Question: Talk about the condition:
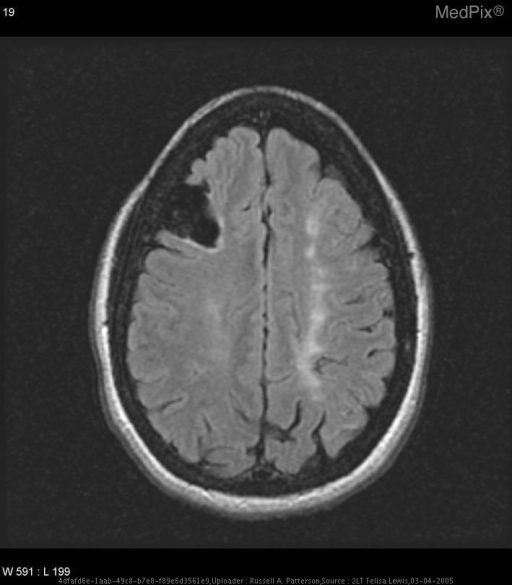
Answer: The disease is discussed as: Cerebral infarcts (strokes) are either ischemic or hemorrhagic in origin.  Ischemia is responsible for two-thirds of strokes, while hemorrhage causes about one-third.  CT or MRI provide a more definitive diagnosis than simply the history or clinical symptoms.

Ischemic strokes can be caused by thrombosis or embolism.  Thrombosis more commonly occludes larger cerebral arteries, such as the ICAs, MCA or basilar artery, or the venous system.  These are generally preceded by TIAs, which give warning of an impending stroke and its affected territory.  The symptoms generally progress over minutes to hours.  Embolism usually occurs when thrombi pass to distal cerebral arteries from larger vessels such as the heart, aorta, or large cerebral arteries.  The symptoms at presentation usually do not progress further.   Hemorrhagic strokes can result in destruction or compression of brain tissue or vessels that then cause neurologic symptoms.  Some common causes are intracerebral hemorrhage, subarachnoid hemorrhage, or subdural or epidural hemorrhage.

A patient who suffers from a cerebral infarct often has co-morbid conditions, broadly broken down into vascular, cardiac and hematologic disorders.  Common vascular disorders are atherosclerosis, inflammatory disorders (e.g., SLE, temporal arteritis) and migraines.  Arrhythmias, endocarditis, and rheumatic heart disease can lead to strokes.  Like this patient, sickle cell disease and hypercoagulable states can also result in strokes.

The middle cerebral artery is the most commonly occluded vessel in an ischemic stroke.  A stroke of the superior division will result in contralateral hemiparesis affecting the upper body (but not the legs), contralateral hemisensory deficit and if the dominant hemisphere is involved, Broca’s aphasia.  An inferior division stroke may result in cortical sensory function impairment such as contralateral graphesthesia and stereognosis and disorders of spatial thought.  In the dominant hemisphere, Wernicke’s aphasia may occur.  A stroke at the bifurcation or trifurcation will have superior and inferior divisional symptoms, plus homonymous hemianopia and global aphasia.  Finally, an occlusion of the stem of the MCA will logically be the most devastating, as it can cause hemiparesis of the entire contralateral side.